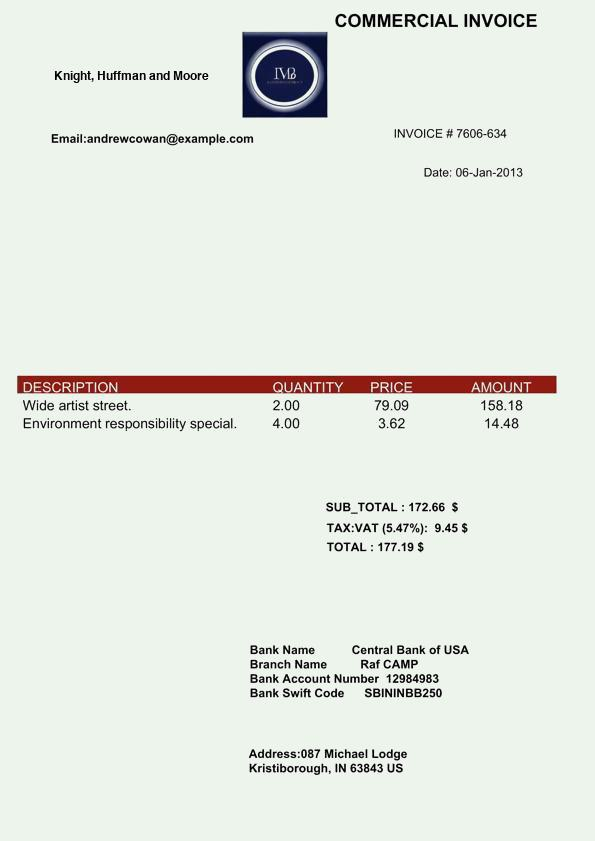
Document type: Invoice